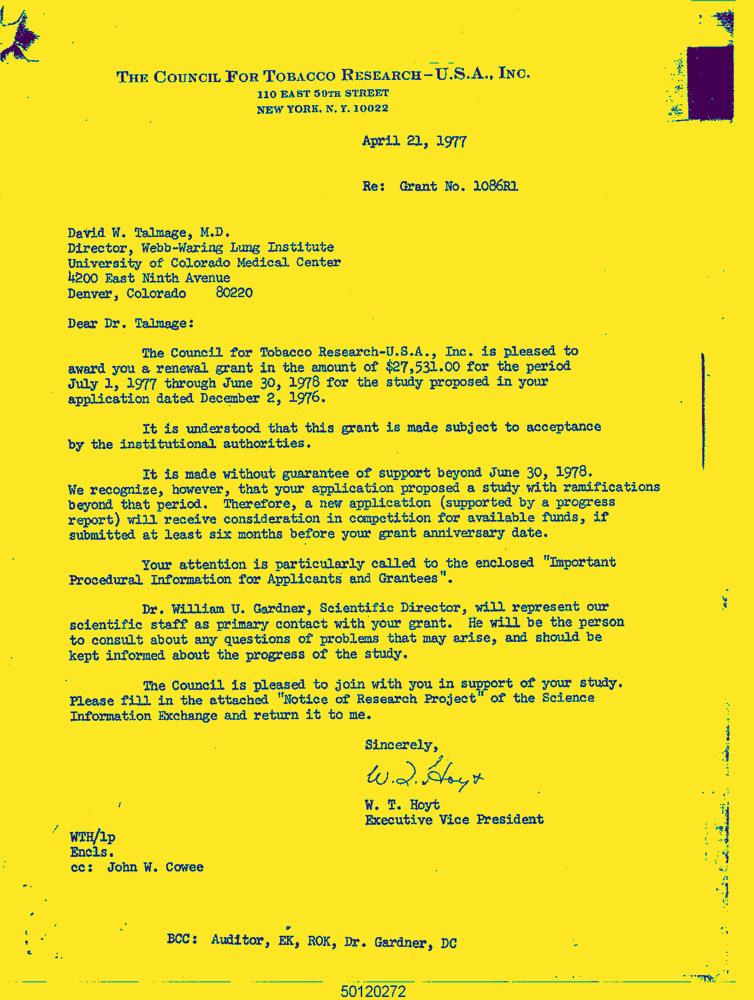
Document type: Letter-Doc